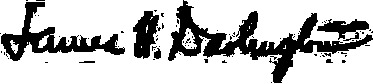
Signature of: james henry darlington